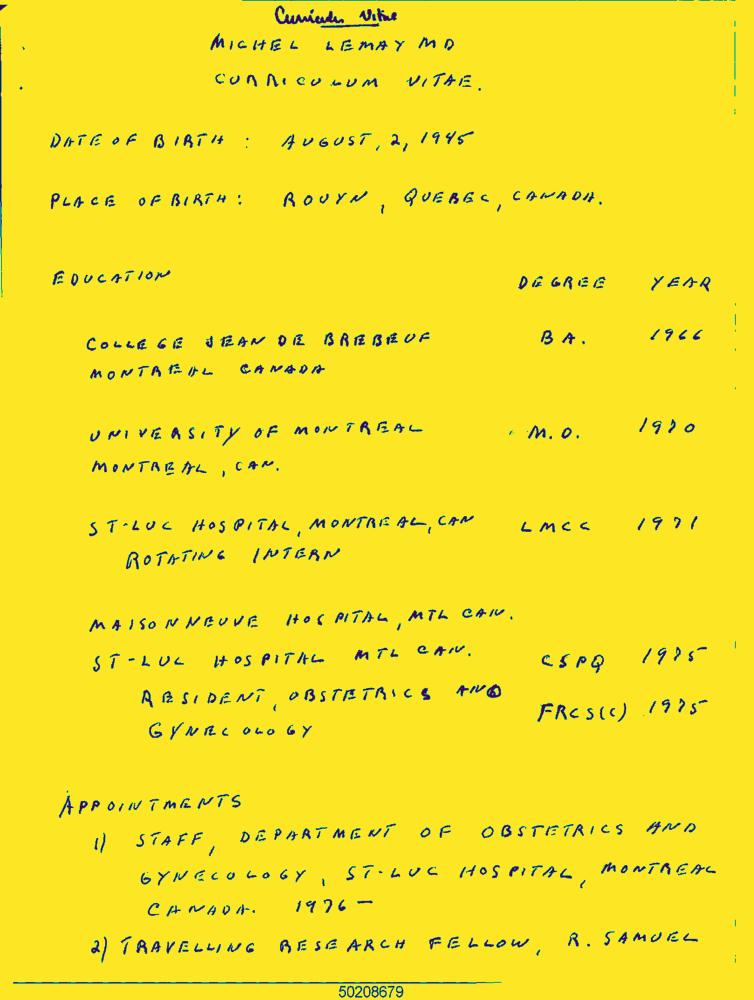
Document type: Resume-Doc